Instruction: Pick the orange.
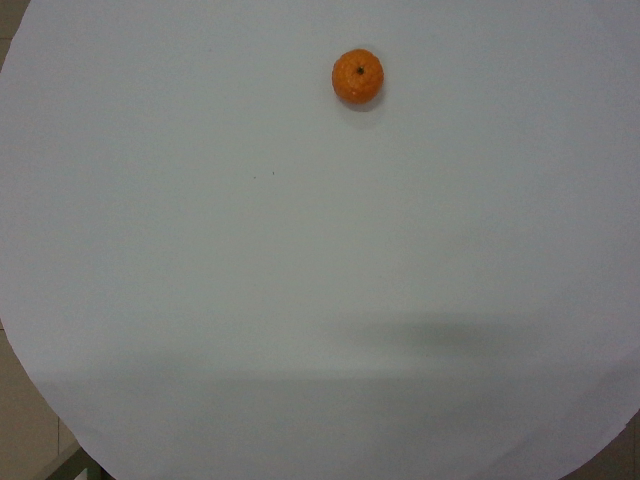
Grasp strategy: vertical